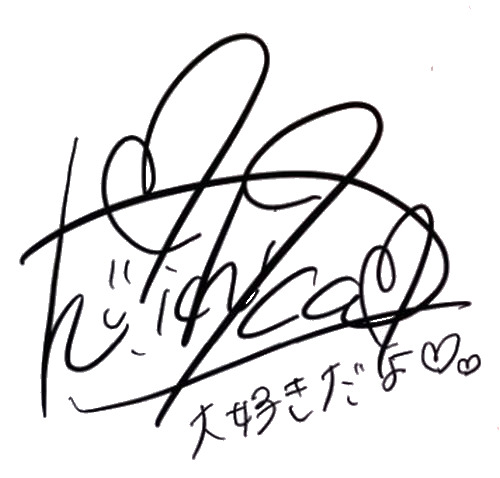
Signature of: ichika hoshimiya